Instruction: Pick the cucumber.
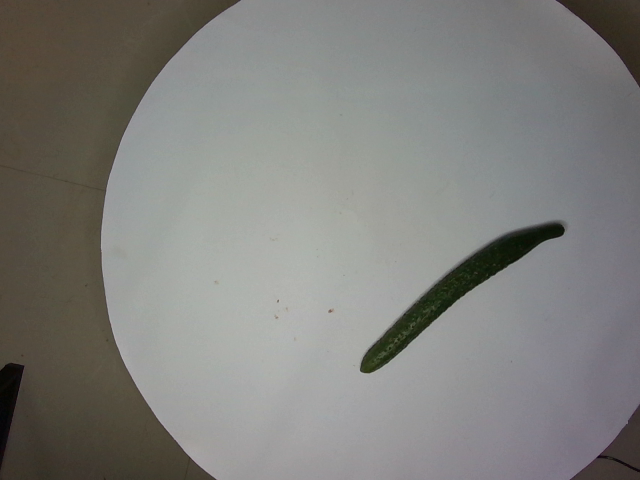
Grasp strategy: vertical